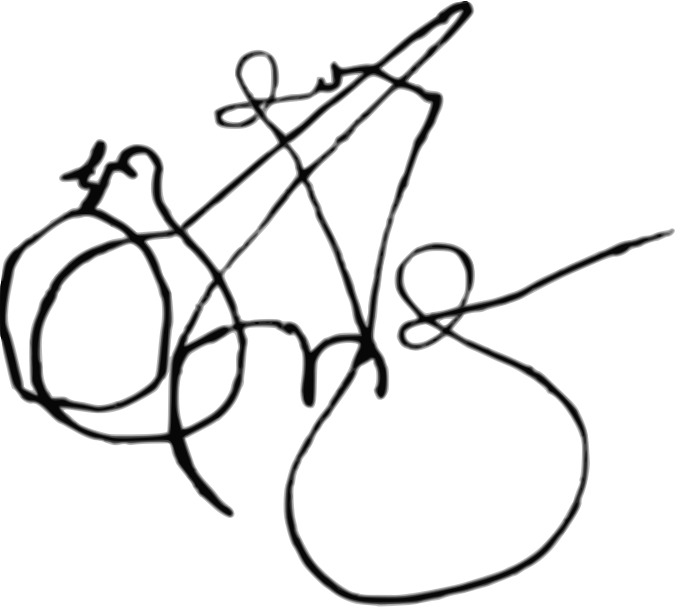
Signature of: bagrat iii of imereti